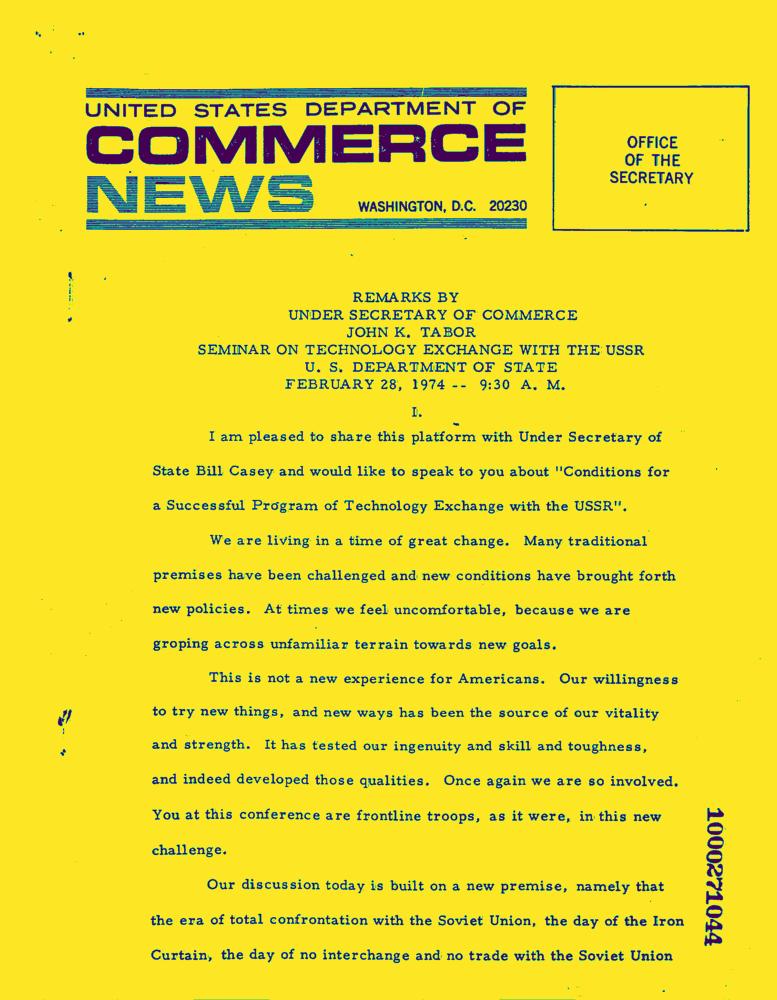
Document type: News-Article